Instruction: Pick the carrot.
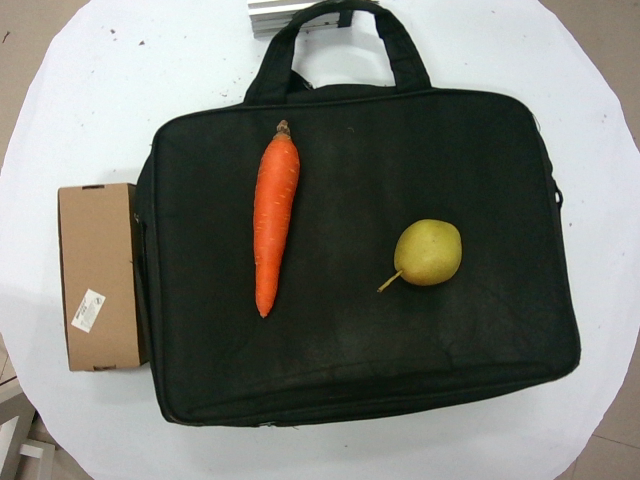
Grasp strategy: vertical